Question: How is the property described in the document?
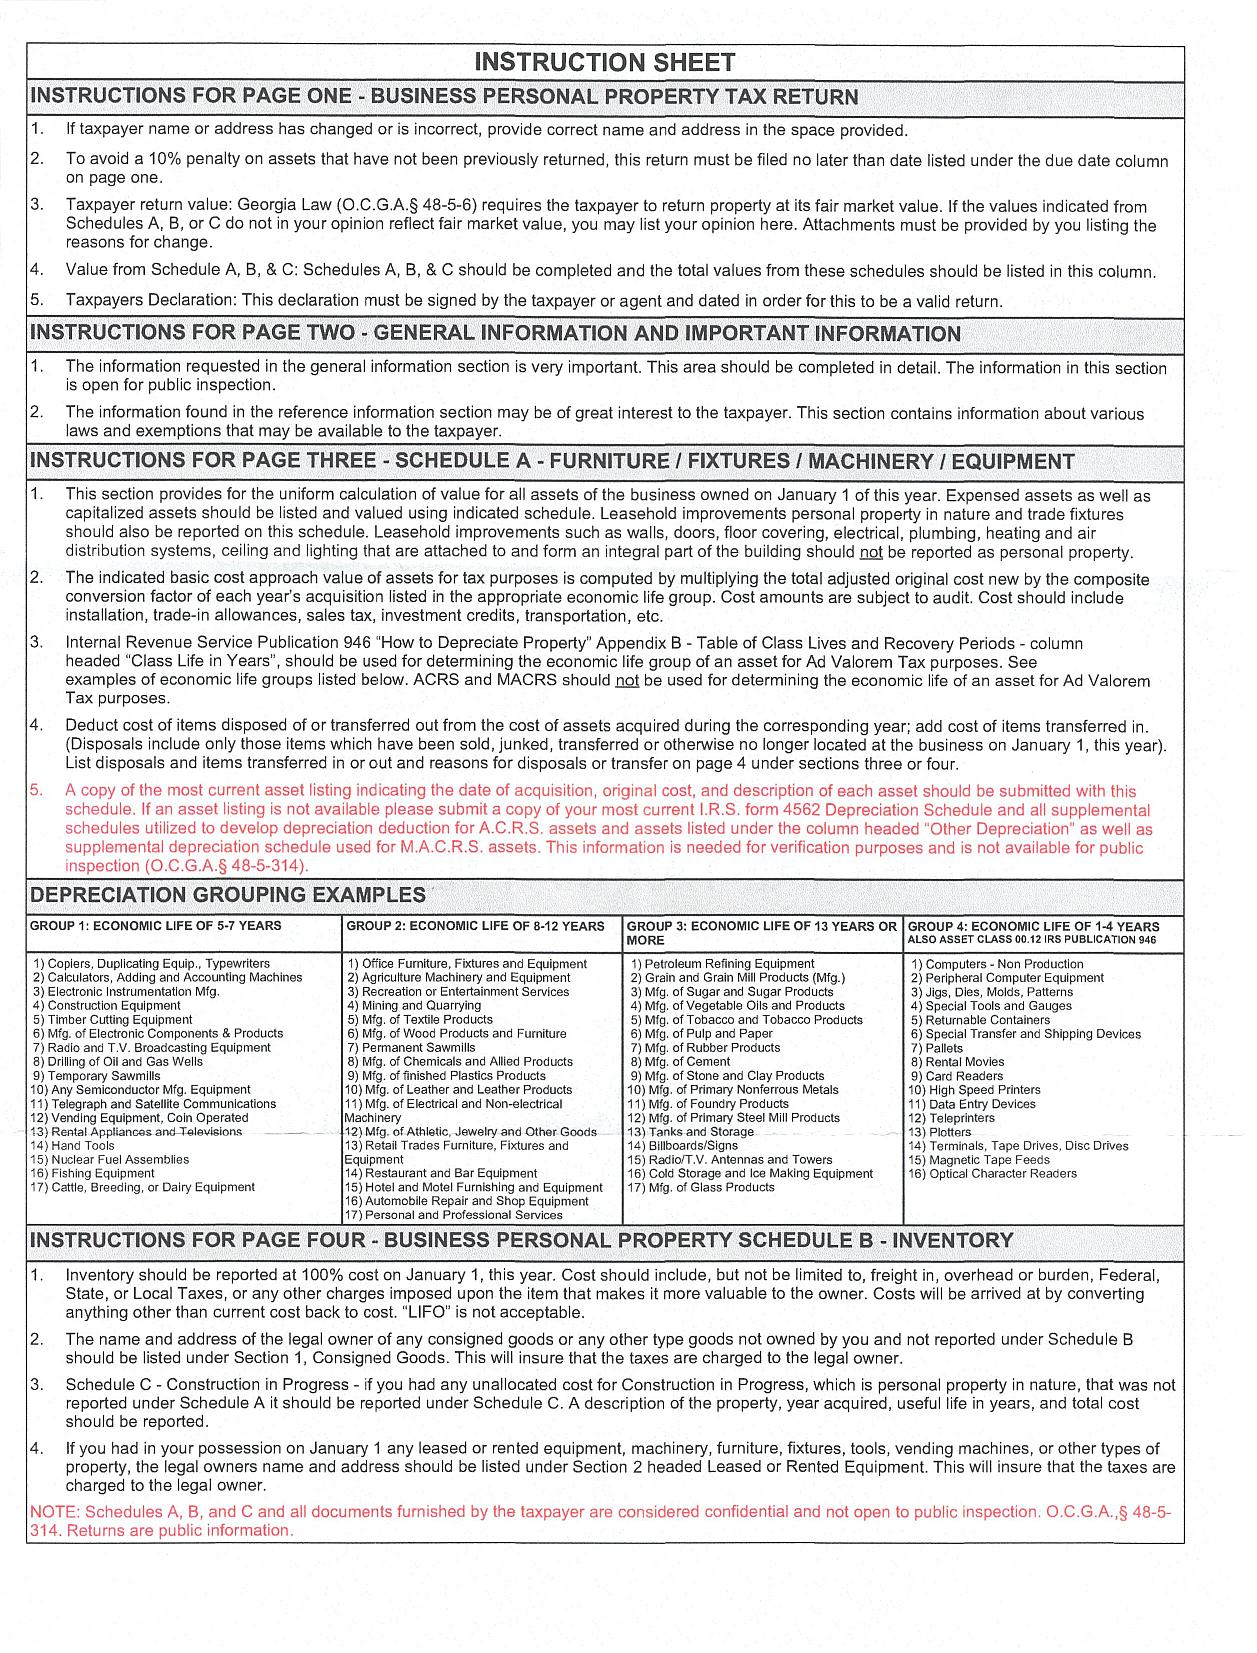
Answer: "FURNITURE / FIXTURES / MACHINERY / EQUIPMENT"